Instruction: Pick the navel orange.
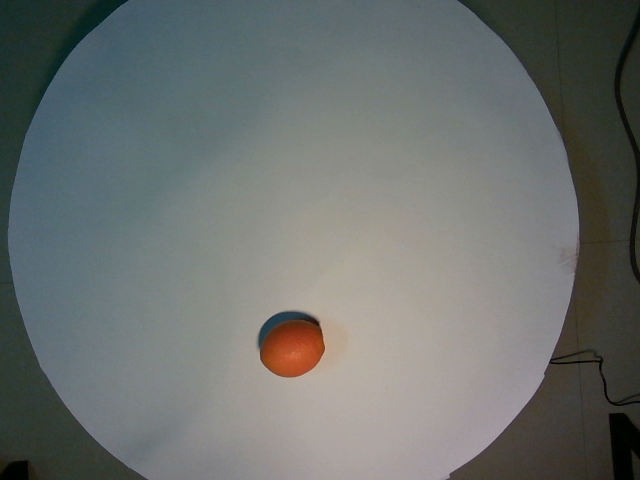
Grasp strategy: vertical